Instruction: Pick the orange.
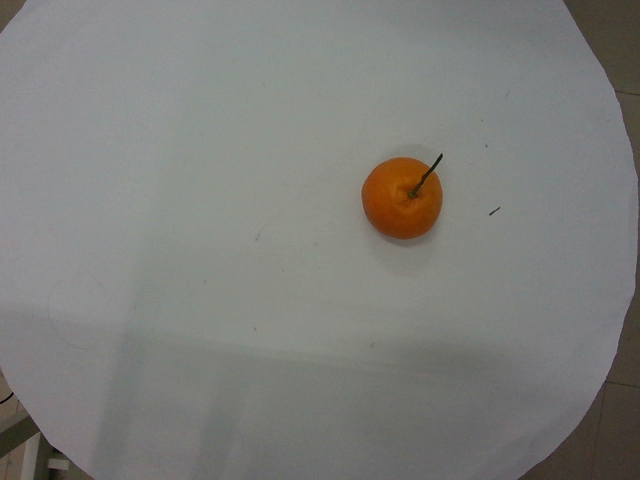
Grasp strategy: vertical